Question: How is the history relevant to the case?
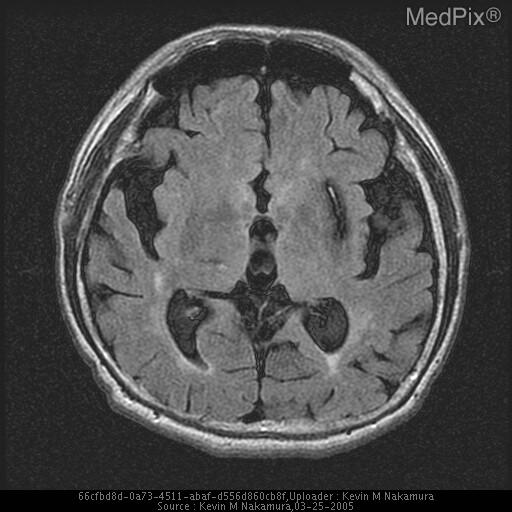
Answer: The patient's history of 36 year old male with long standing history of poorly controlled hypertension.  Patient reported to medical attention with right upper and lower extremity weakness and expressive aphasia. is key in understanding the case.